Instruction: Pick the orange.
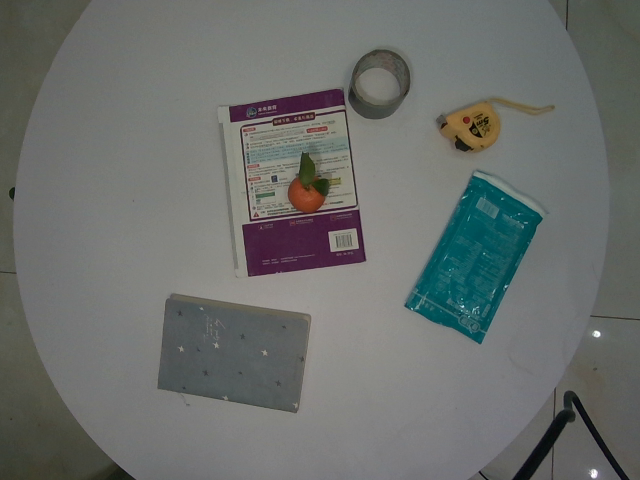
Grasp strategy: vertical